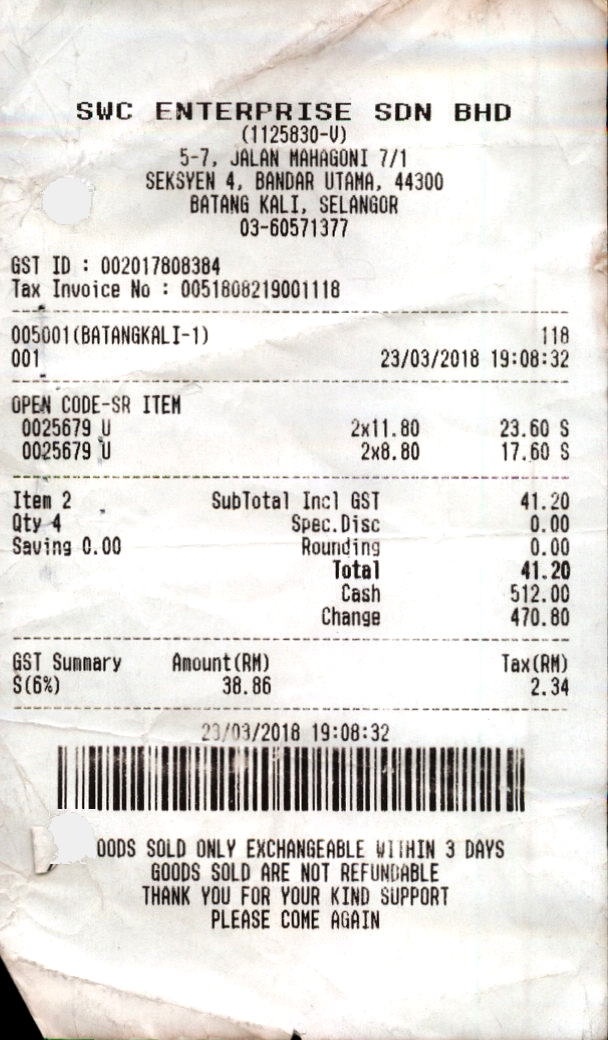
SWC ENTERPRISE SDN BHD
(1125830-V)
5-7, JALAN MAHAGONI 7/1
SEKSYEN 4, BANDAR UTAMA, 44300
BATANG KALI, SELANGOR
03-60571377
GST ID : 002017808384
TAX INVOICE NO : 0051808219001118
005001(BATANGKALI-1)
001
118
23/03/2018 19:08:32
OPEN CODE-SR ITEM
0025679 U
0025679 U
2X11.80
2X8.80
23.60 S
17.60 S
ITEM 2
QTY 4
SAVING 0.00
SUBTOTAL INCL GST
SPEC. DISC
ROUNDING
TOTAL
CASH
CHANGE
41.20
0.00
0.00
41.20
512.00
470.80
GST SUMMARY
S(6%)
AMOUNT(RM)
38.86
TAX(RM)
2.34
23/03/2018 19:08:32
GOODS SOLD ONLY EXCHANGEABLE WITHIN 3 DAYS
GOODS SOLD ARE NOT REFUNDABLE
THANK YOU FOR YOUR KIND SUPPORT
PLEASE COME AGAIN